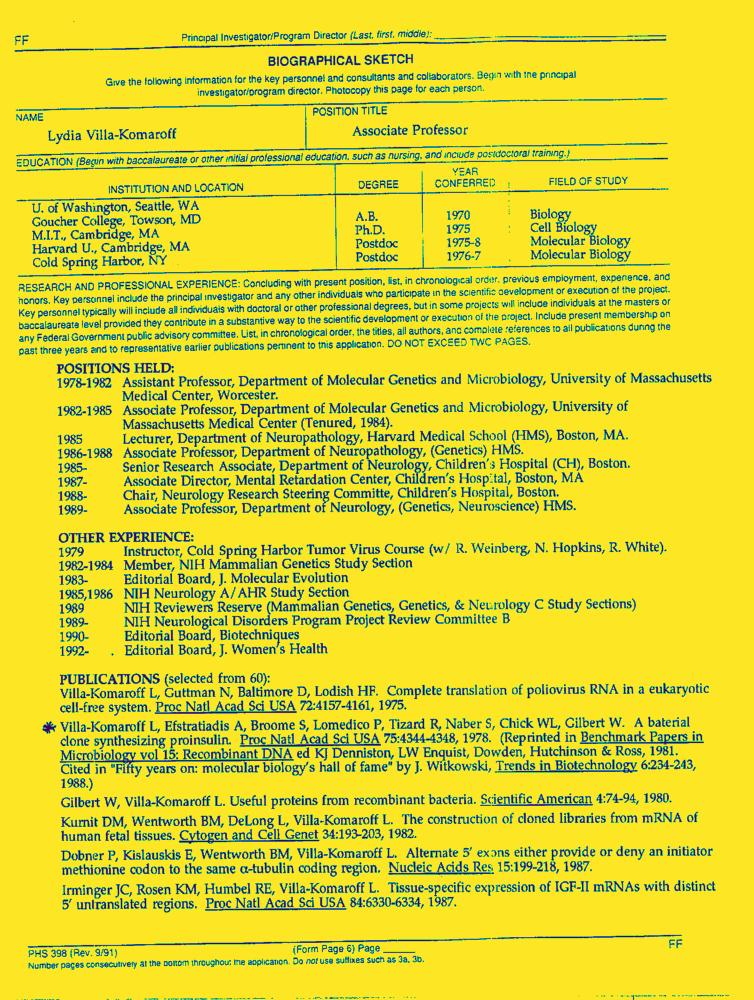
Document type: Resume-Doc